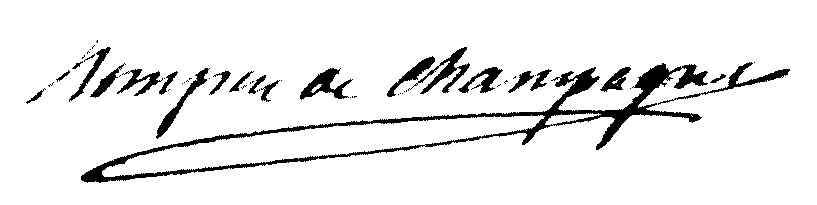
Signature of: jean baptiste de nompère de champagny